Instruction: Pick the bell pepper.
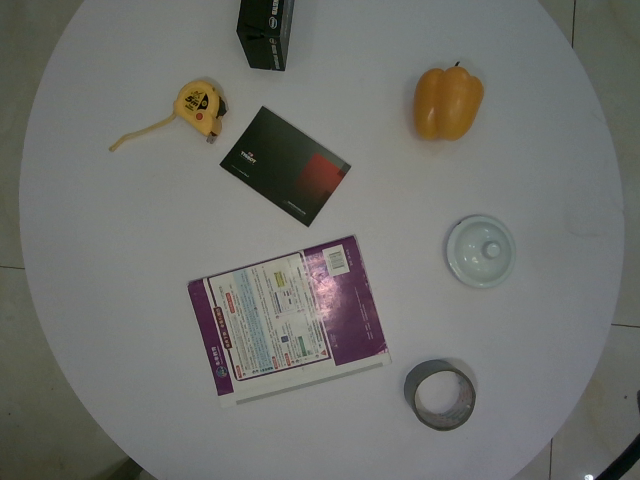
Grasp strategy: vertical